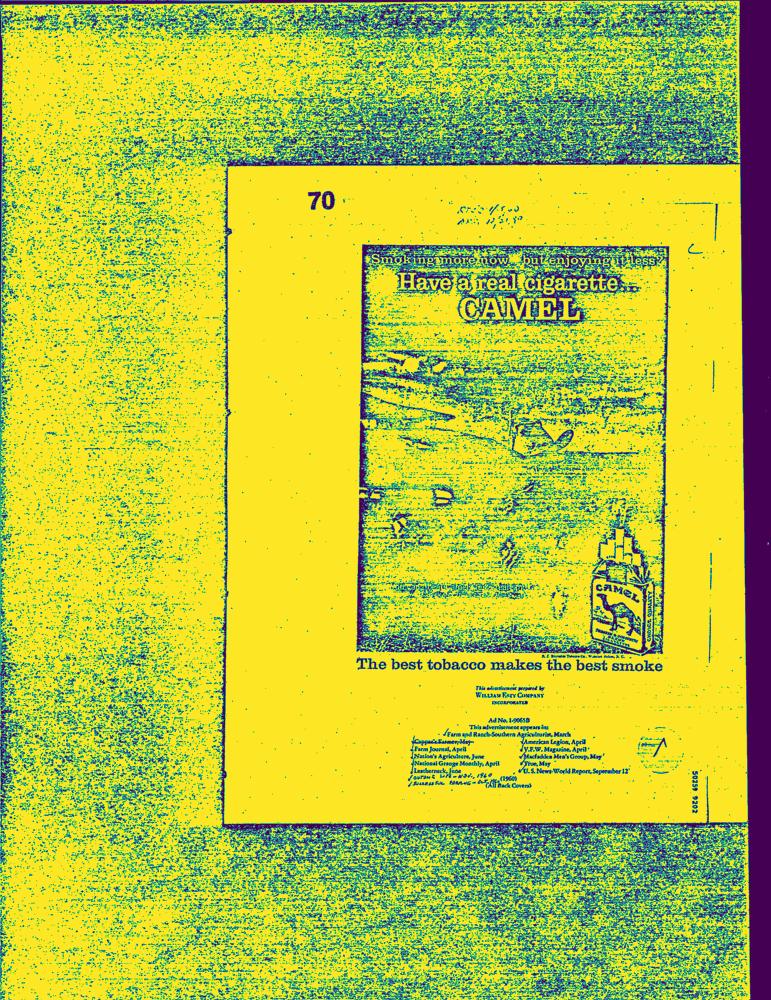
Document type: AD